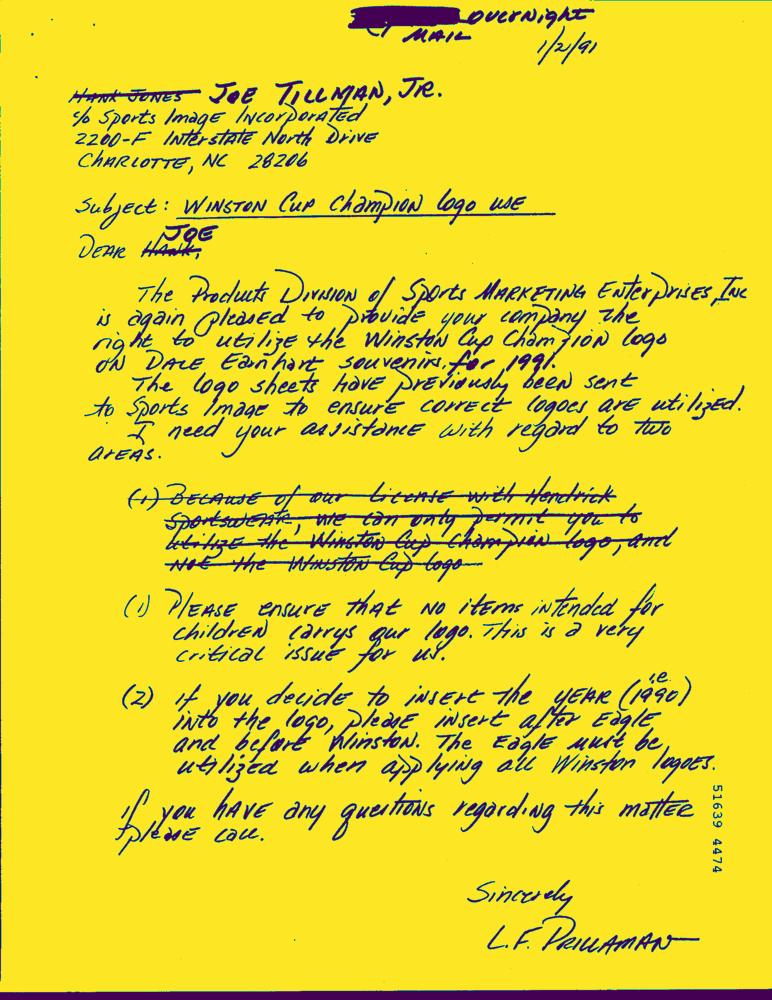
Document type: Hand-Written